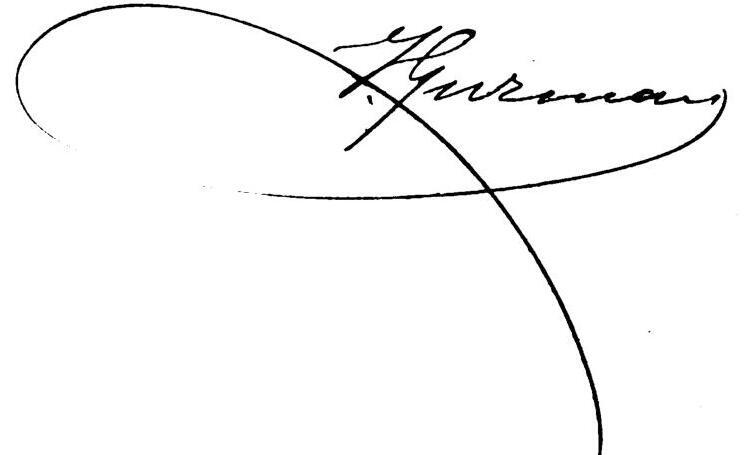
Signature of: santiago vaca guzmán